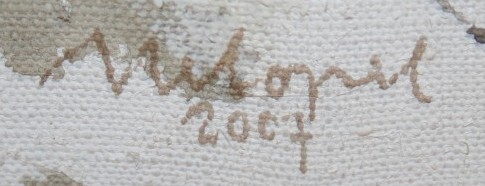
Signature of: zdeněk netopil